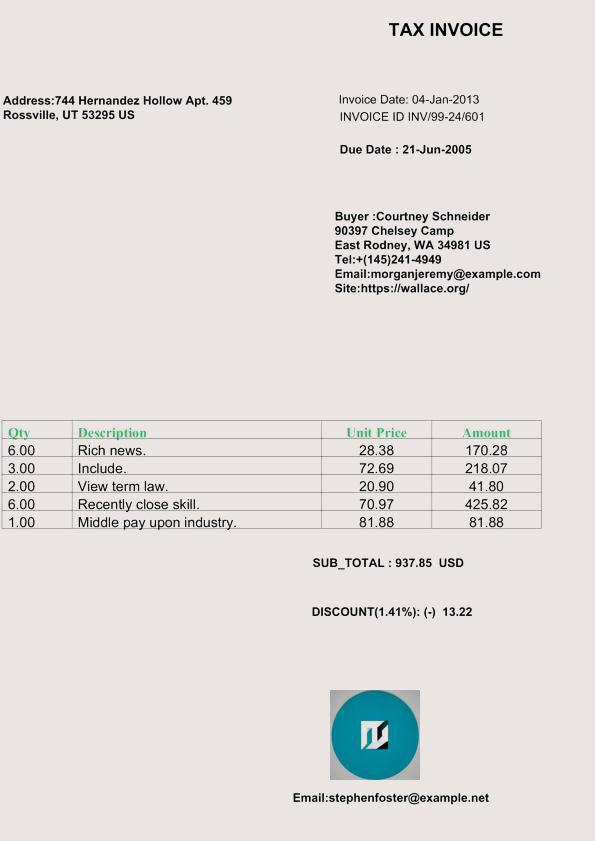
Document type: Invoice